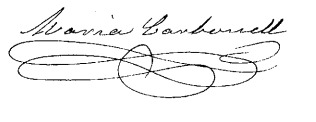
Signature of: maría carbonell sánchez